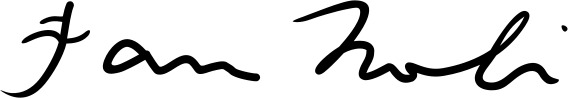
Signature of: fan s noli